Patient: Female, age 50
Mrs. JR a 50-year-old woman, never treated for tuberculosis and no notion of smoking, but has been diabetic for 5 years. The patient reported for 9 months, a persistent cough with mucous expectoration and very abundant bronchorrhea (1000ml/day) (Figure 1) and stage III of mMRCdyspnea, in a context of apyrexia and deterioration of the general state. Clinical examination revealed a bilateral crackling rale, more marked on the left. The posteroanterior chest roentgenogram showed a heterogeneous opacity occupying the lower half of the left thoracic hemichamps associated with heterogeneous nodular opacities confluent on the right (Figure 2). The thoracic computed tomography (CT) showed an alveolar condensation of the left lower lobe containing an air bronchogram, associated with multiple nodular lesions and alveolar condensation of the right lung (Figure 3). Bronchial fibroscopy not supported by the patient due to abundant bronchorrhea. Transthoracic biopsy of the alveolar condensation was performed (guided by CT) by using the biopsy needle Gelman type (18 G 11 cm). It is concluded from invasive mucinous lepidic adenocarcinoma (Figure 4). The extension assessment did not show extrathoracic localization. After the confirmation of the diagnosis, the patient was referred to the oncology center for chemotherapy.
Keywords: lung adenocarcinoma, alveolar opacity, pathology
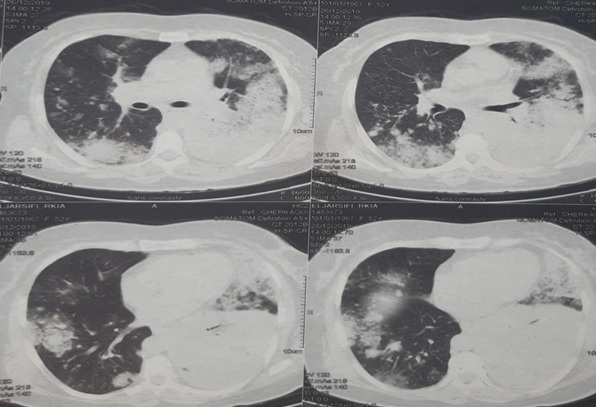
Image caption: The thoracic computed tomography (CT) showing an alveolar condensation of the left lower lobe containing an air bronchogram, associated with multiple nodular lesions and alveolar condensation of the right lung.